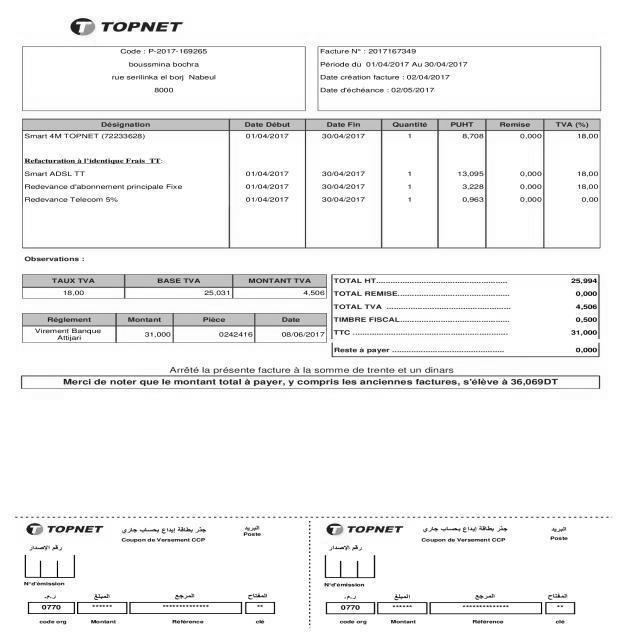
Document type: Invoice